Question: What is the main concern?
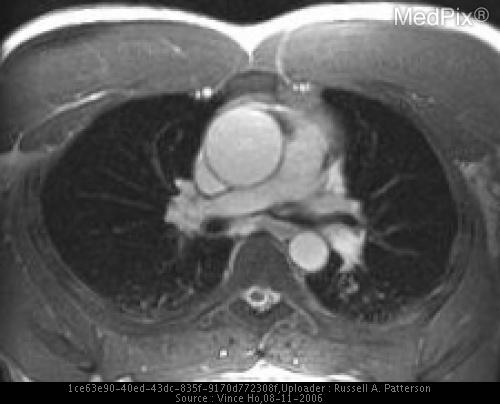
Answer: The findings suggest On axial (Figure A) and sagittal (Figure B) black blood DIR FSE images, the patient is noted to have a dilated ascending aorta, which measures approximately 48 mm in diameter. Steady state free precession is a relatively newer MR pulse sequence that provides good homogeneity of the bright blood pool signal and confirms the aortic dilatation noted on black blood images (Figures C and D).  On cine bright blood MR using fast gradient echo imaging, a distinctive systolic flow jet (Figure E, arrow) is noted which arises from the posterior aortic valve into the ascending aorta. This moderate to large jet is consistent with moderate to severe aortic stenosis.  No diastolic jet to suggest aortic insufficiency was seen (not shown).  On cine bright blood phase contrast imaging at the level of the aortic valve, the aortic valve orifice is noted to be lens shaped (Figure F, arrowheads).  Contrast-enhanced three-dimensional MRA (Figure G) confirmed the dilated ascending aortic root and absence of an aortic dissection or coarctation.. Figure C. Axial SSFP On DIR FSE images (A, axial; B, sagittal), dilation of the ascending aorta to 4.8 cm is well seen.  This is confirmed on corresponding bright blood images (C, axial; D, sagittal) performed using a steady state free precession pulse sequence.  Ao = ascending aorta. The patient might have a history of 38-year-old man with heart murmur on physical exam..